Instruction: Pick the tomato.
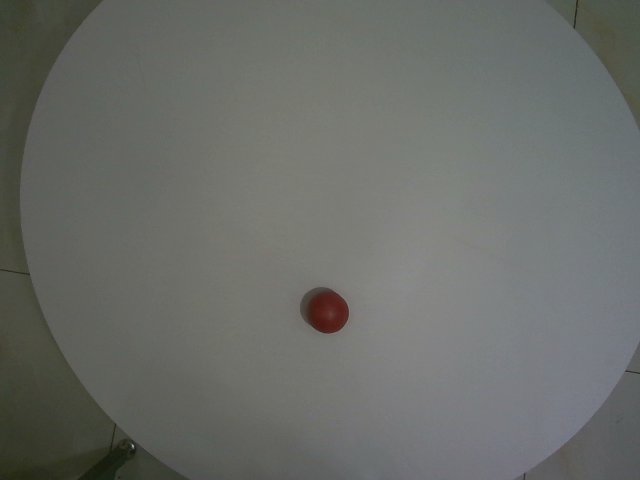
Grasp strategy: vertical